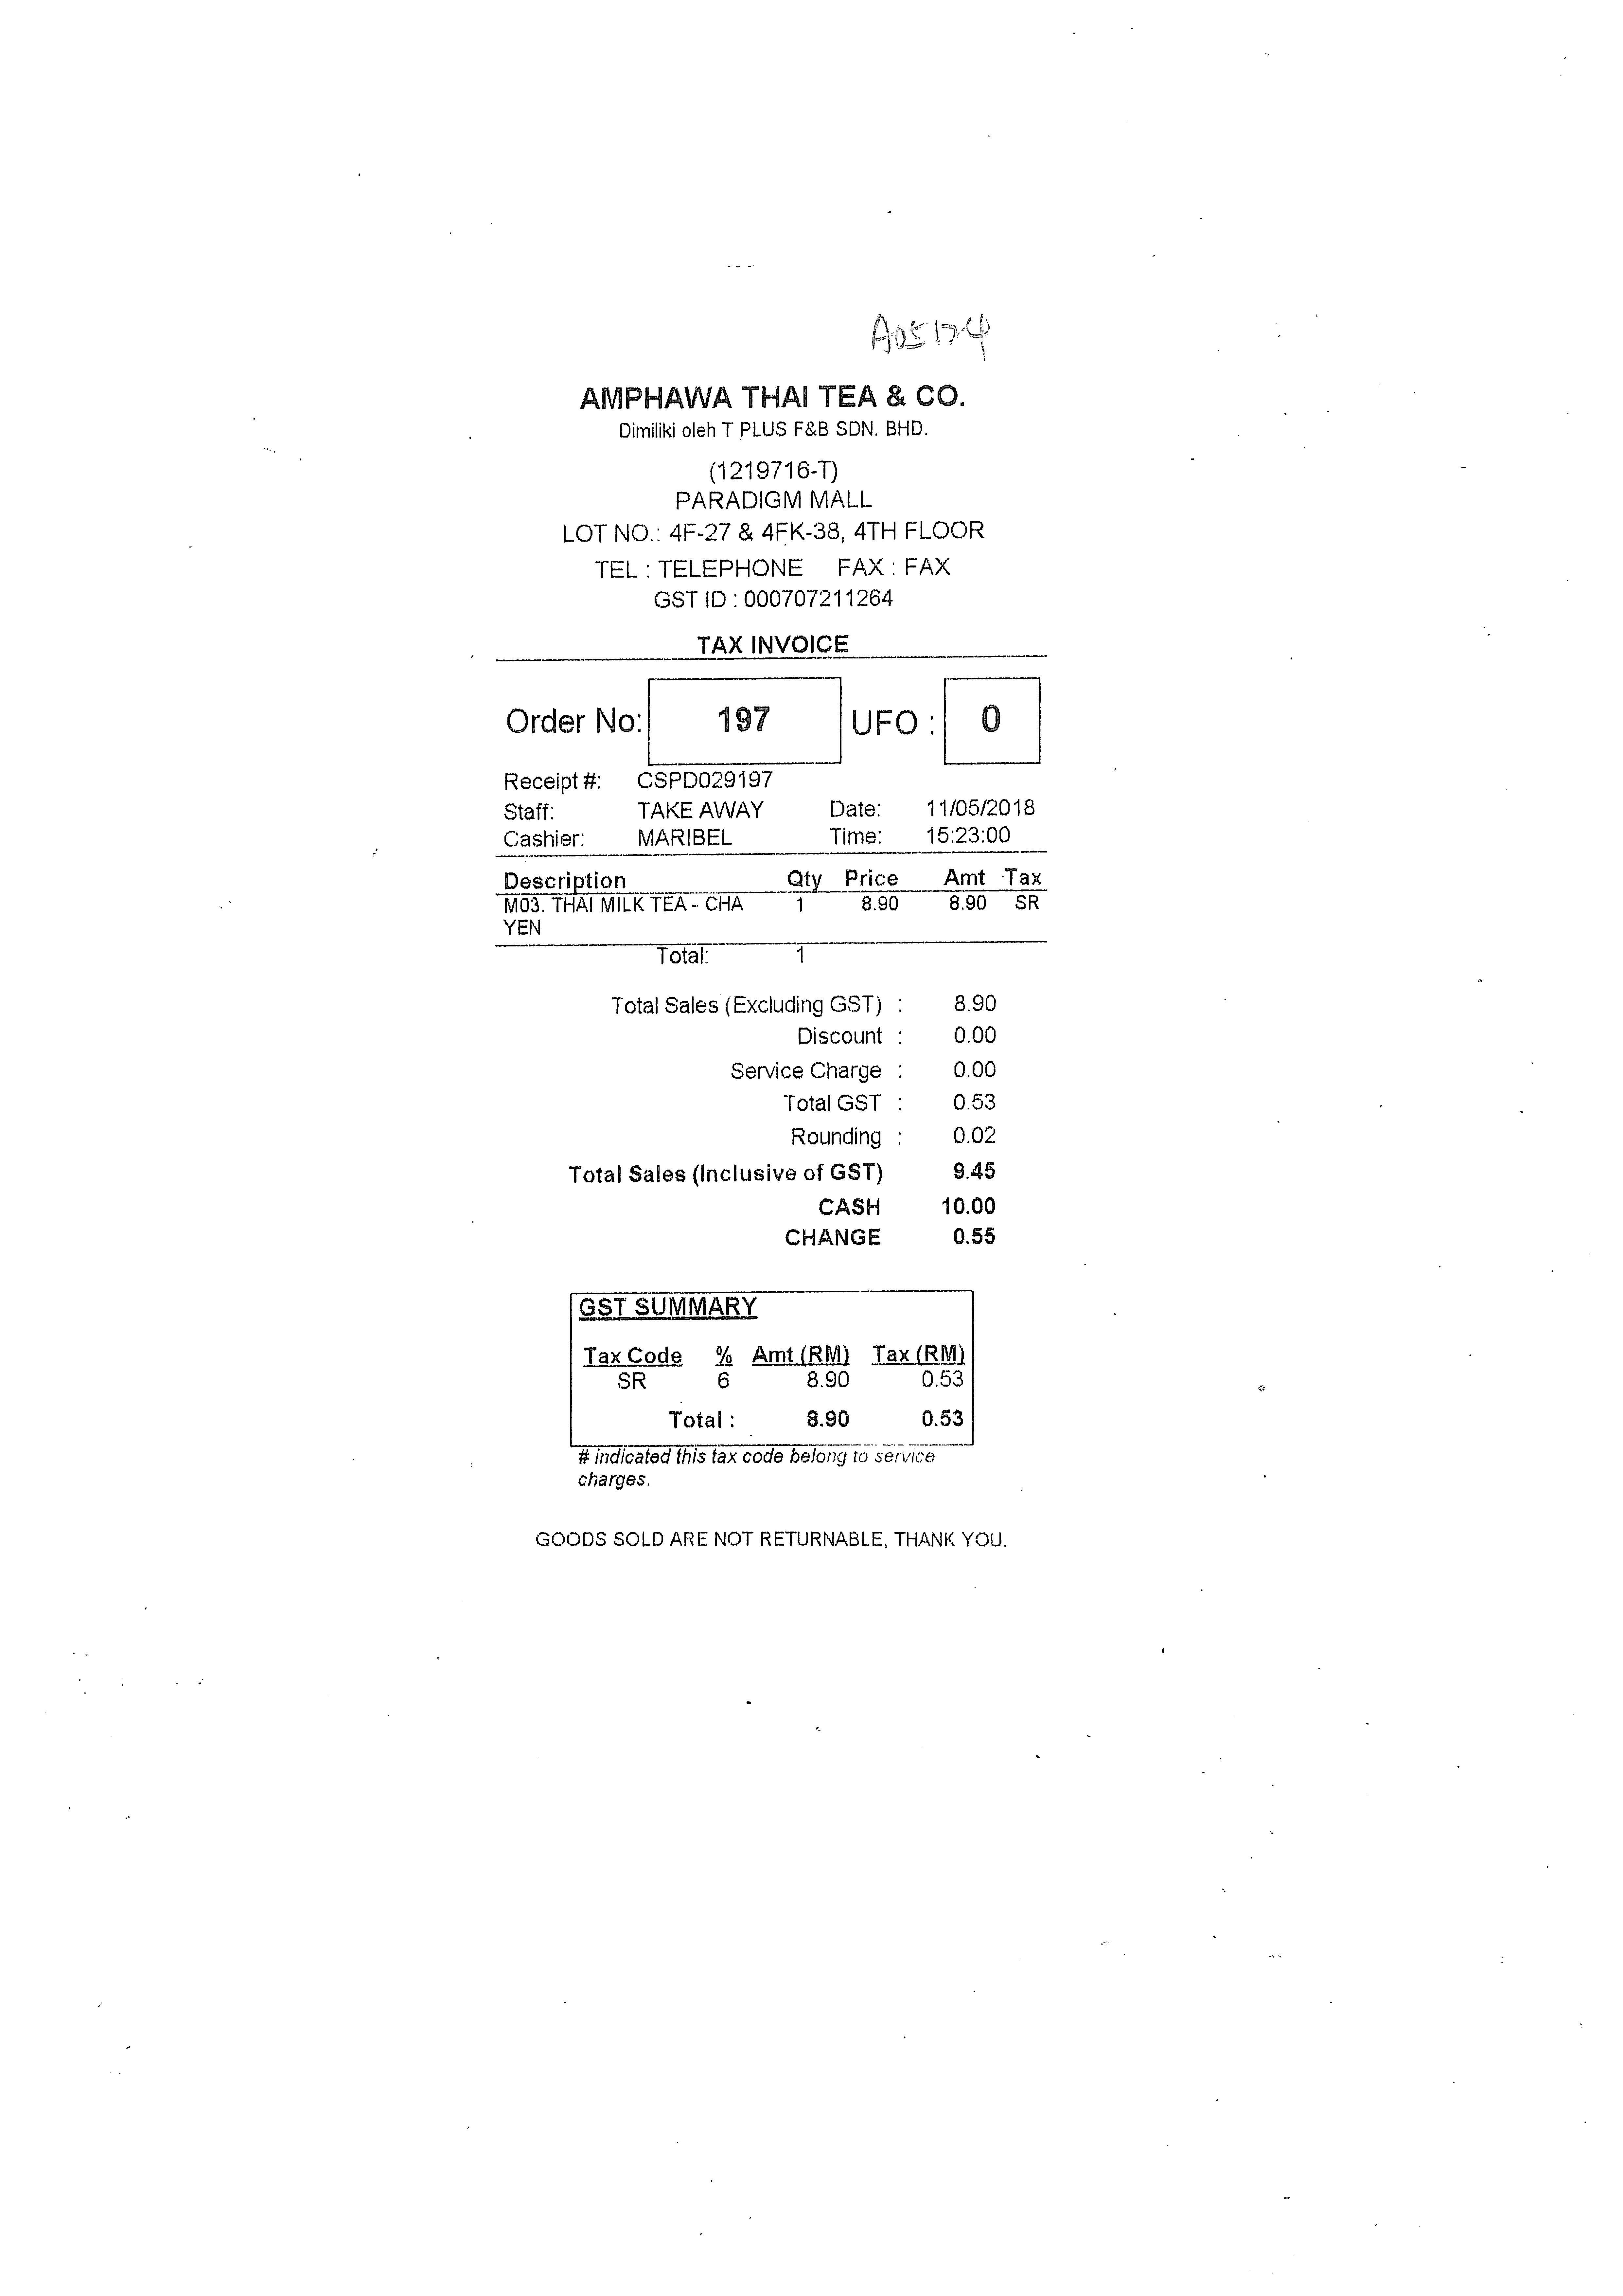
AMPHAWA THAI TEA & CO.
DIMILIKI OLEH T PLUS F&B SDN. BHD.
(1219716-T)
PARADIGM MALL
LOT NO.: 4F-27 & 4FK-38, 4TH FLOOR
TEL : TELEPHONE FAX : FAX
GST ID : 000707211264
TAX INVOICE
ORDER NO:
197
UFO :
0
RECEIPT #:
CSPD029197
STAFF:
TAKE AWAY
DATE:
11/05/2018
CASHIER:
MARIBEL
TIME:
15:23:00
DESCRIPTION
QTY
PRICE
AMT
TAX
M03. THAI MILK TEA - CHA
YEN
1
8.90
8.90
SR
TOTAL:
1
TOTAL SALES (EXCLUDING GST) :
8.90
DISCOUNT :
0.00
SERVICE CHARGE :
0.00
TOTAL GST :
0.53
ROUNDING :
0.02
TOTAL SALES (INCLUSIVE OF GST)
9.45
CASH
10.00
CHANGE
0.55
GST SUMMARY
TAX CODE
%
AMT (RM)
TAX (RM)
SR
6
8.90
0.53
TOTAL :
8.90
0.53
# INDICATED THIS TAX CODE BELONG TO SERVICE
CHARGES.
GOODS SOLD ARE NOT RETURNABLE, THANK YOU.